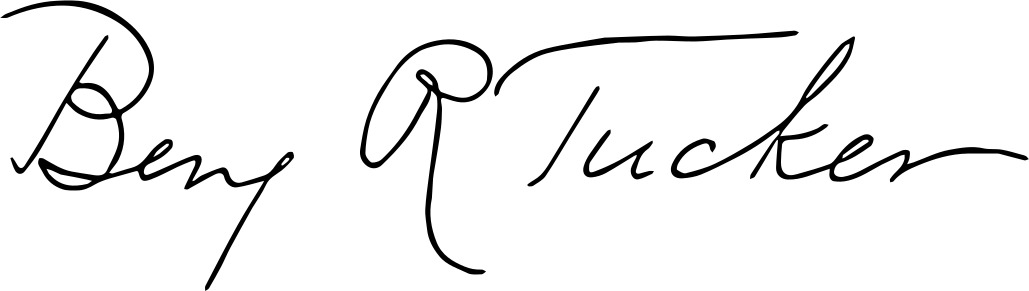
Signature of: benjamin tucker